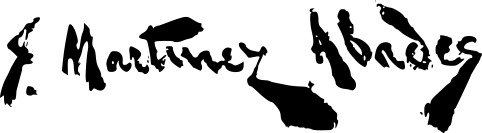
Signature of: juan martínez abades